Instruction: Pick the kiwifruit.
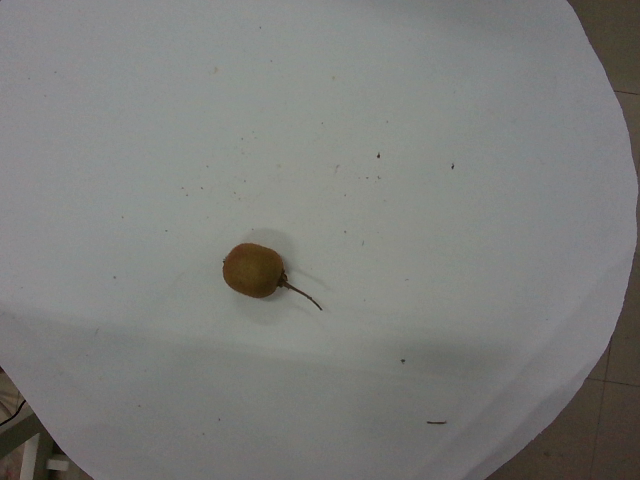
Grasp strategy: vertical